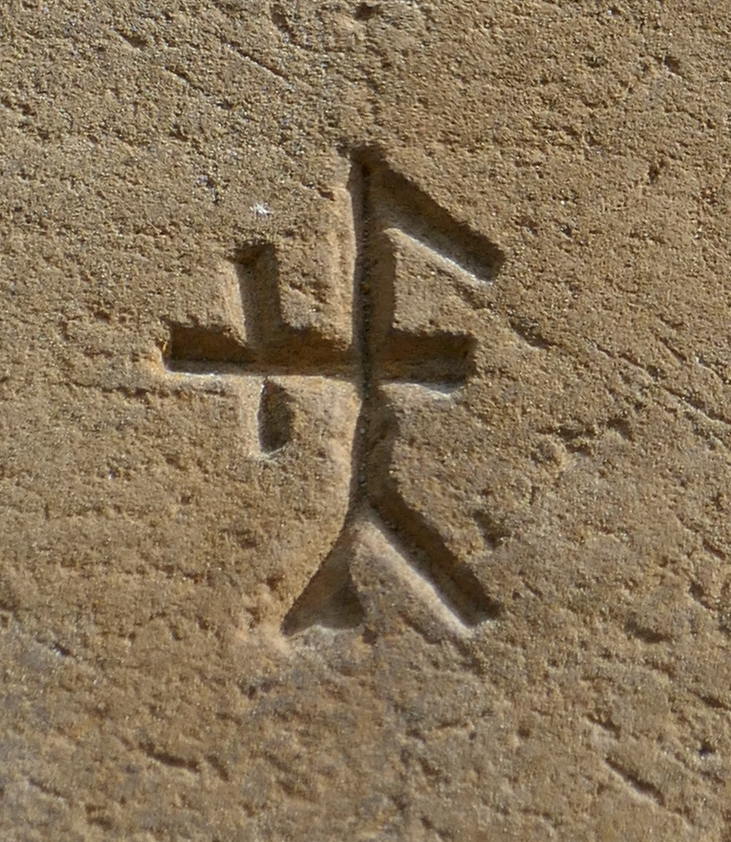
Signature of: cord tönnis